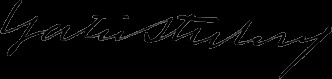
Signature of: yates stirling